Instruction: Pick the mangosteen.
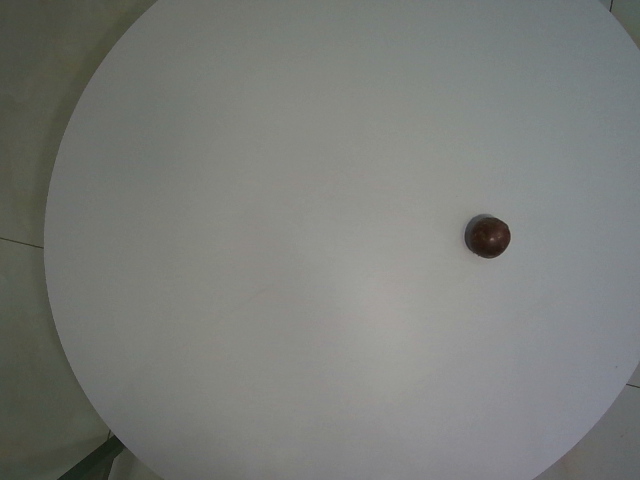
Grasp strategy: vertical